Question: What do the imaging results show?
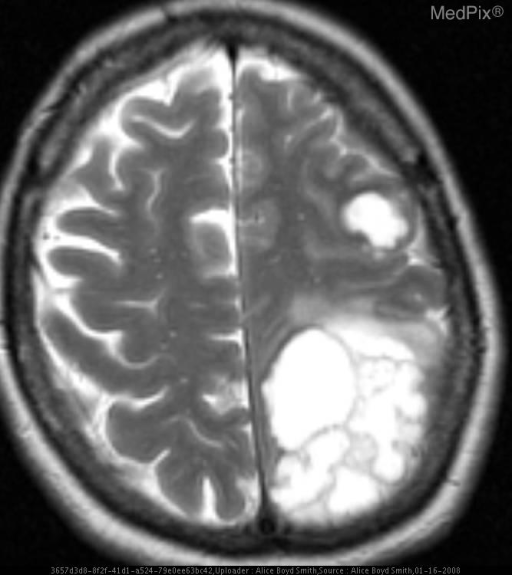
Answer: The imaging shows Multiple lesions within the brain. The most prominent were in the left frontal and parietal region. The lesions were very hyperintense on T2, and demonstrated only peripheral enhancement T1 and T2 weighted images demonstrate two prominent lesions that demonstrate T1 and T2 prolongation.  The larger lesion is in the left parietal and has a lobulated contour.  The smaller lesion is in the left frontal lobe. The water-like signal is due to the chondroid matrix produced by the tumor..